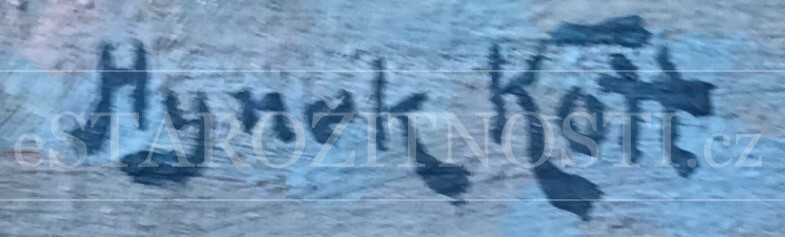
Signature of: hynek kott